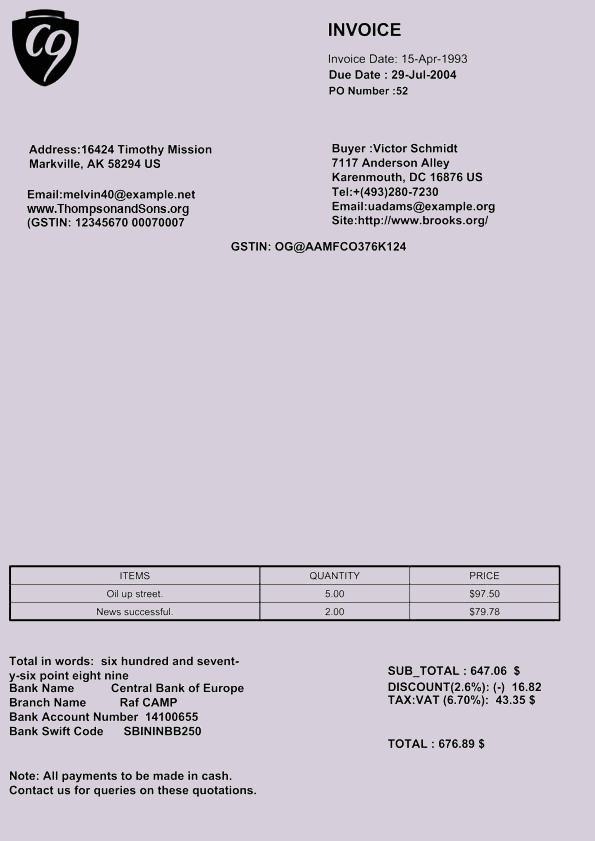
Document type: Invoice